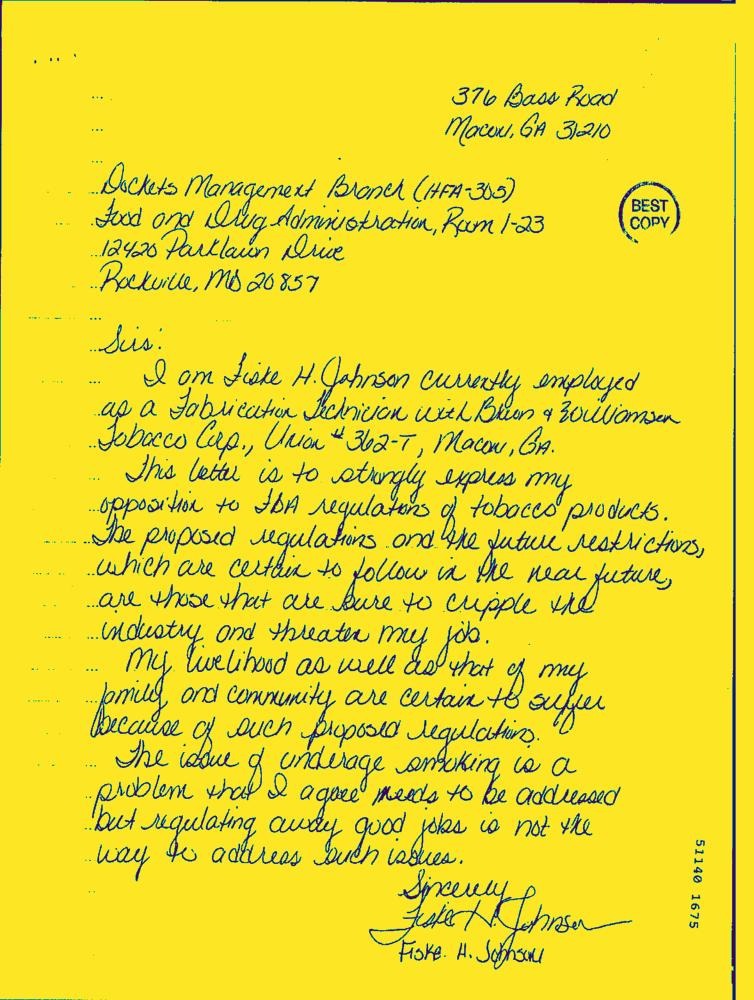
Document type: Hand-Written